Question: What was observed in the imaging?
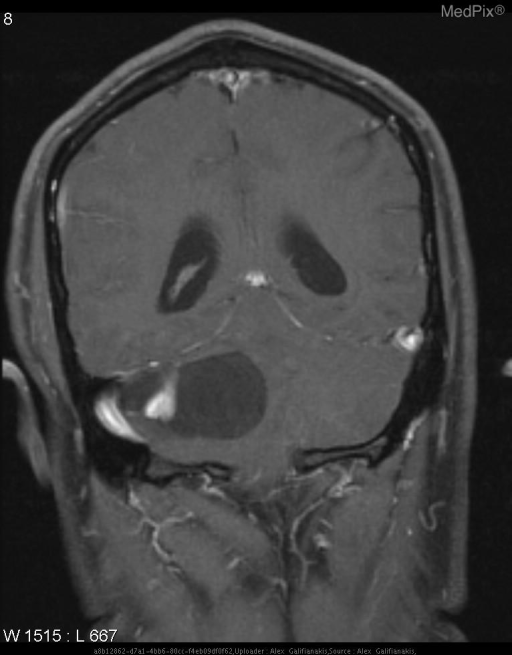
Answer: The imaging shows CT: Large cystic mass in the right cerebellar hemisphere with rounded mural soft tissue nodule.
MR: Cystic right cerebellar hemisphere mass with enhancing mural nodule. Fluid signal mass in the right cerebellar hemisphere with enhancing mural nodule..